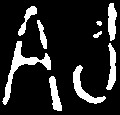
Signature of: alfred jarry